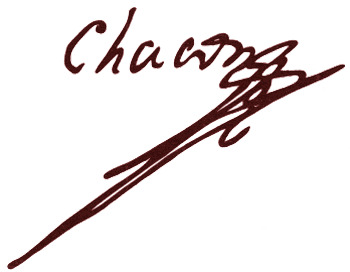
Signature of: fernando chacón